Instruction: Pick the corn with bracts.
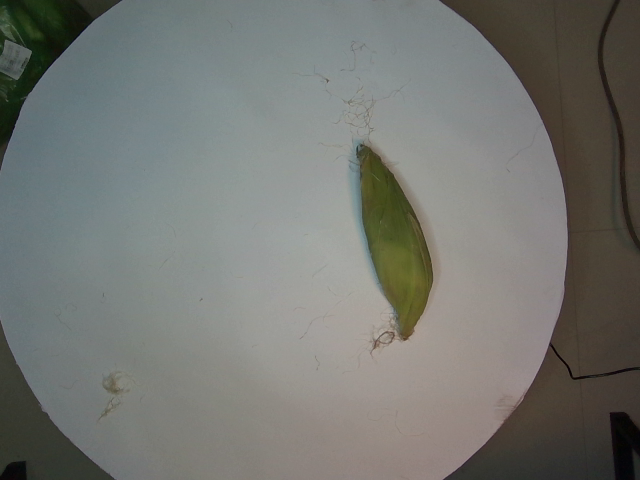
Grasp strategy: vertical